Question: What could the diagnosis suggest?
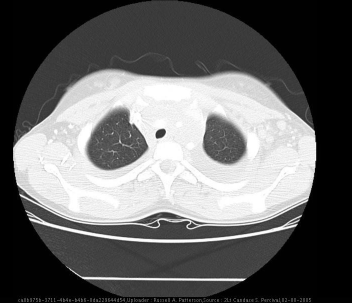
Answer: The possible diagnosis includes Differential Diagnosis for these findings in this case:
Based on CXR: Malignancy, Granulomatous disease, Other inflammation (abscess/pneumonia), Benign neoplasm, and Congenital
                           anomaly
Based on CT: Lymphoma, Other malignancy (most likely soft tissue in origin), Metastatic disease.